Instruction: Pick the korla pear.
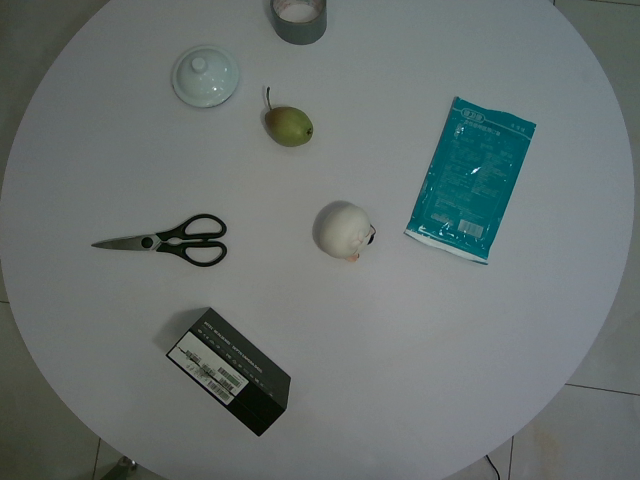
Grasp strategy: vertical